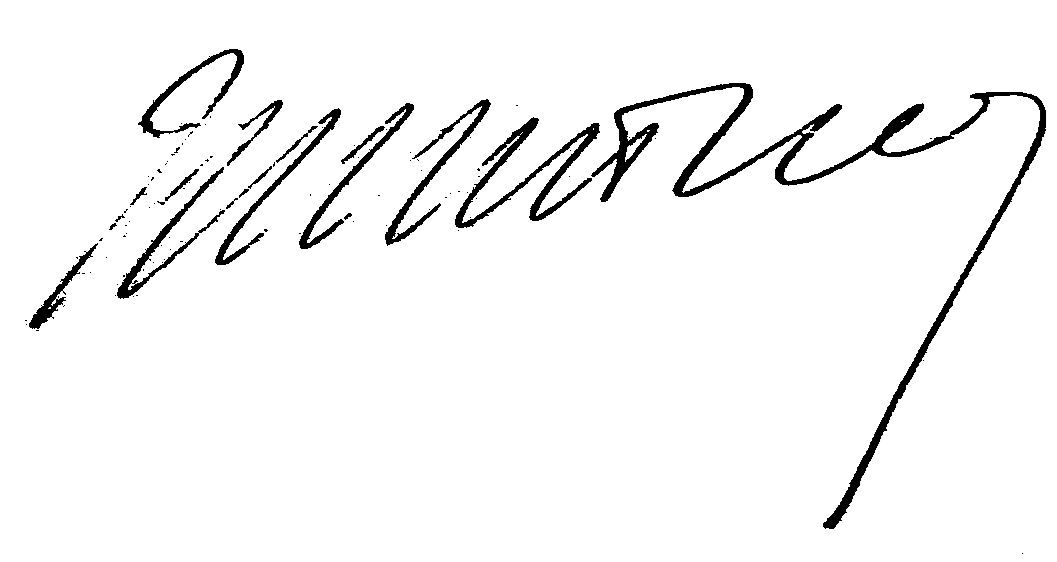
Signature of: maurice mounier